Question: What was observed in the imaging?
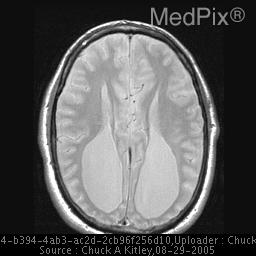
Answer: The imaging shows Sagittal T1, axial T2 and proton density-weighted images do not visualize the corpus callosum; and, there is associated colpocephaly.  There is absence of the cingulate gyrus and a radial pattern of sulci and gyri along the medial surface of the cerebral hemisphere.

Probst bundles are not well demonstrated on these images and would be best seen in  the coronal plane.

The lateral ventricles demonstrate their classic wide and straight appearance.

Of note, there is also a large incidental subarachnoid cyst in the occipital region posterior to the cerebellum. Proton density-weighted MR image demonstrates colpocephaly and typical ventricular appearance in agenesis of corpus callosum..